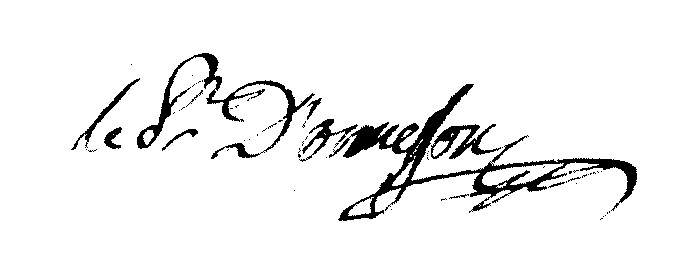
Signature of: louis le fèvre d ormesson de noyseau